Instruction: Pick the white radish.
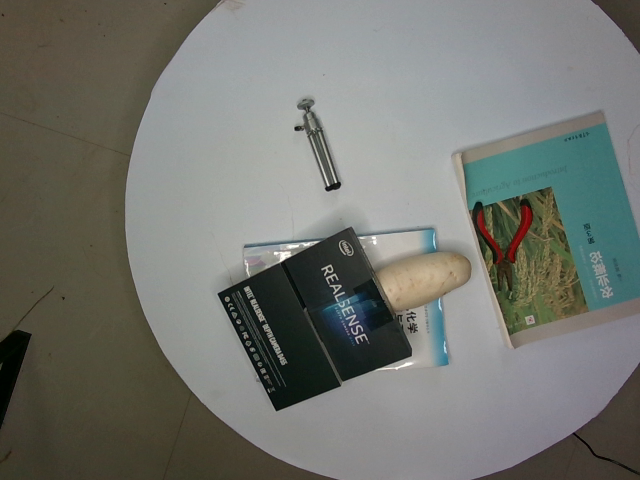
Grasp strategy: vertical